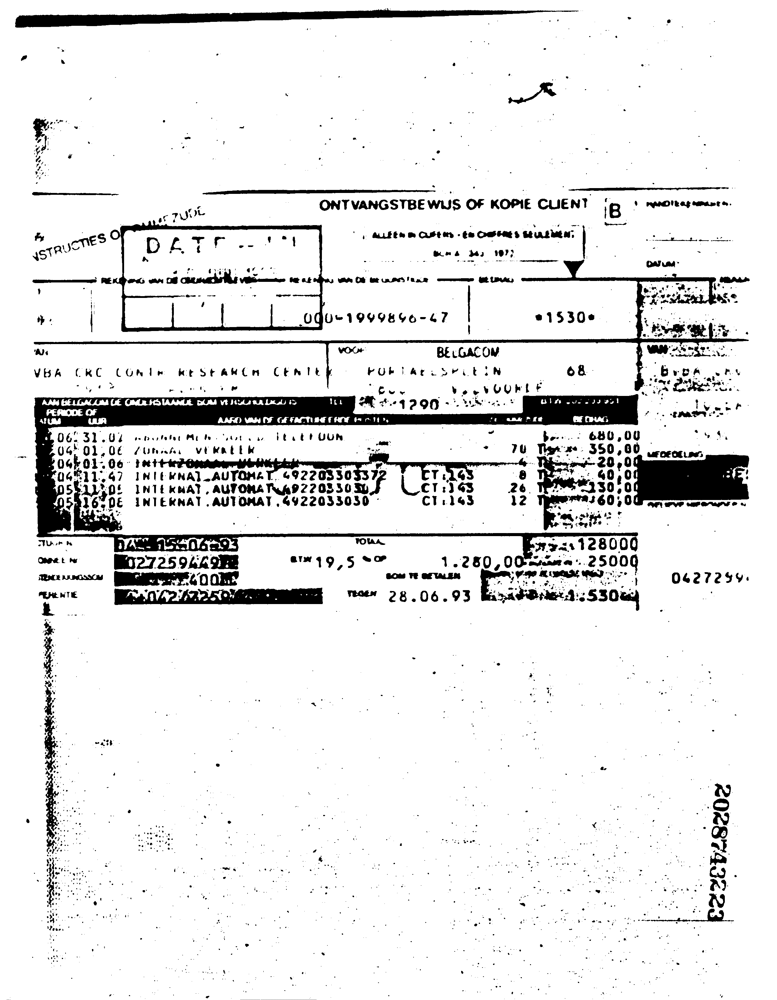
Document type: Invoice